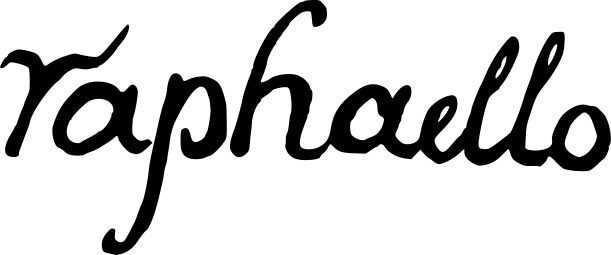
Signature of: raphael